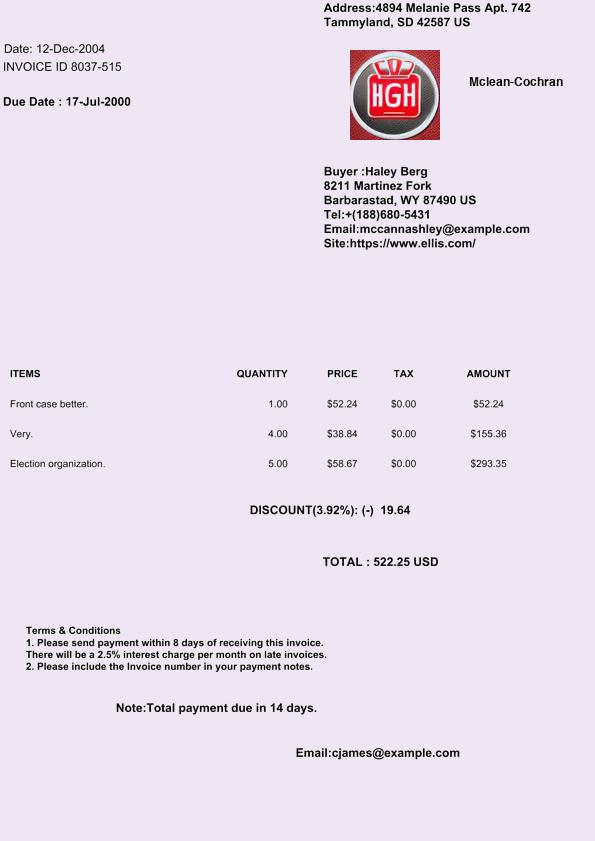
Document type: Invoice